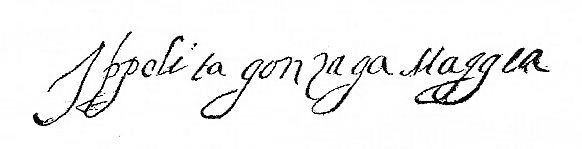
Signature of: ippolita maggi